Patient: Male, age 56
During the COVID-19 pandemic, a 56-year-old man presented at our emergency department with fever and shortness of breath. Based on his complaints and the presence of diffuse bronchovascular accentuation on chest X-ray, he was triaged as suspicious for COVID-19 pneumonia. As the screening was negative for COVID-19, computed tomography of the thorax was made (Fig. 1). Diffuse pulmonary nodules with a pattern of vascular spread were found. Detailed history taking showed a four-week history of fever and night sweats. Further workup showed HIV-negative status and presence of Mycobacterium tuberculosis complex in broncho-alveolar lavage (PCR and culture), blood and urine (culture). The man had been under treatment for 2 years with Adalimumab, a tumor-necrosis-factor (TNF) inhibitor, for ulcerative colitis. Screening for latent tuberculosis infection (LTBI) was negative. The diagnosis of miliary tuberculosis was based upon these findings. The patient was started on Isoniazid, Rifampicin, Ethambutol and Pyrazinamide. Fundoscopy revealed multifocal small choroidal Bouchut's tubercles, the most frequent manifestation of posterior uveitis due to tuberculosis (Fig. 2a/b, nr 1). They are small, yellow-greyish lesions and vary from one-fourth to one-disc area in size, named by Eugene Bouchut. Fluorescein Angiography (Fig. 2a, nr 2) of the choroidal lesions and late hyperfluorescence (Fig. 2b, nr3) beginning at the edge of the lesions and pooling of dye into the subretinal space, is reported.
Ocular tuberculosis has traditionally been considered uncommon or anecdotal. However, the increase in extrapulmonary manifestations of tuberculosis during the AIDS era has established the presence of ocular manifestations of tuberculosis. Intraocular tuberculosis is a rare event, 1%, due to the hematogenous spread of mycobacterial organisms. They represent caseating granulomas characterized by stromal destruction, swelling of the adjacent choroid, and infiltration with epithelioid and giant cells. Ocular manifestations are variable, posterior uveitis being the most common presentation. Ophthalmologic evaluation should be considered in every patient with miliary tuberculosis since ocular involvement frequently is asymptomatic. Systemic antituberculosis treatment with a multidrug regimen is recommended. Systemic therapy is successful in the majority of patients. Additional topical treatment with Isoniazid and intravitreal injections are useful to reach therapeutic intraocular levels. Steroids are considered when lesions are involving or threatening the macula.
Our case illustrates the multifocal and severe disease course of tuberculosis under anti-TNF. Moreover, during COVID-19 epidemic, not everybody with fever and abnormal chest X-ray can be tarred with the same brush.
Toxoplasmosis
Lymphoma
Tuberculosis
Syphilis
Keywords: bouchet nodules, tuberculosis, covid 19
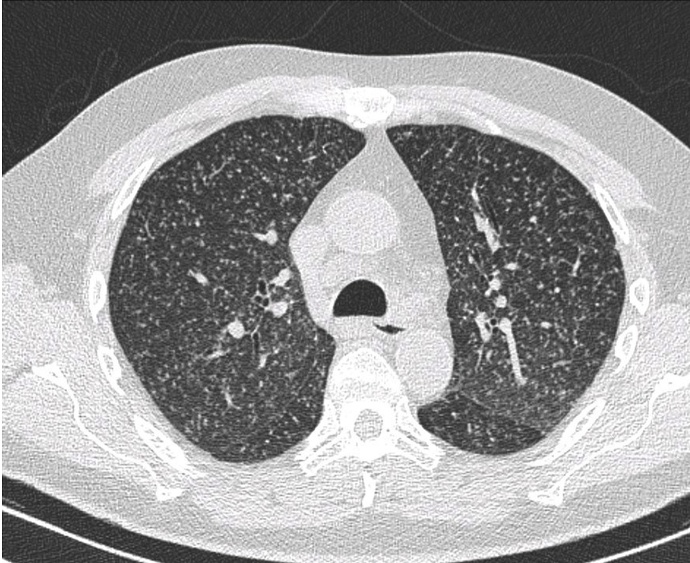
Image caption: Computed tomography of the chest revealed diffuse pulmonary lesions, suspect for miliary tuberculosis.